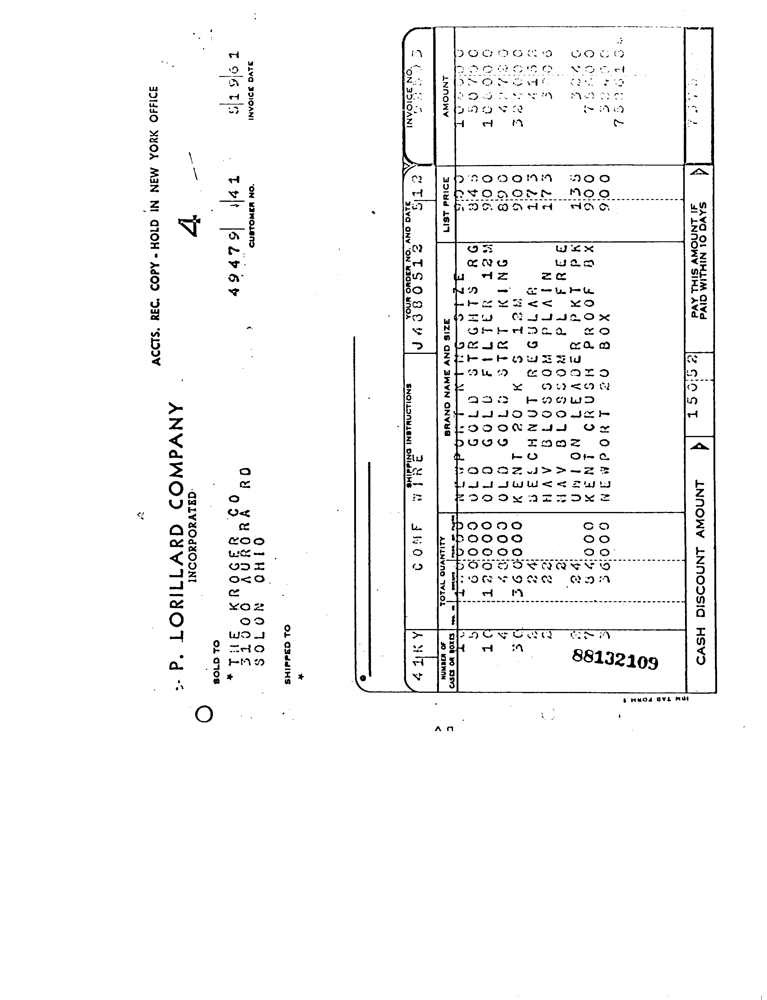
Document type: Invoice